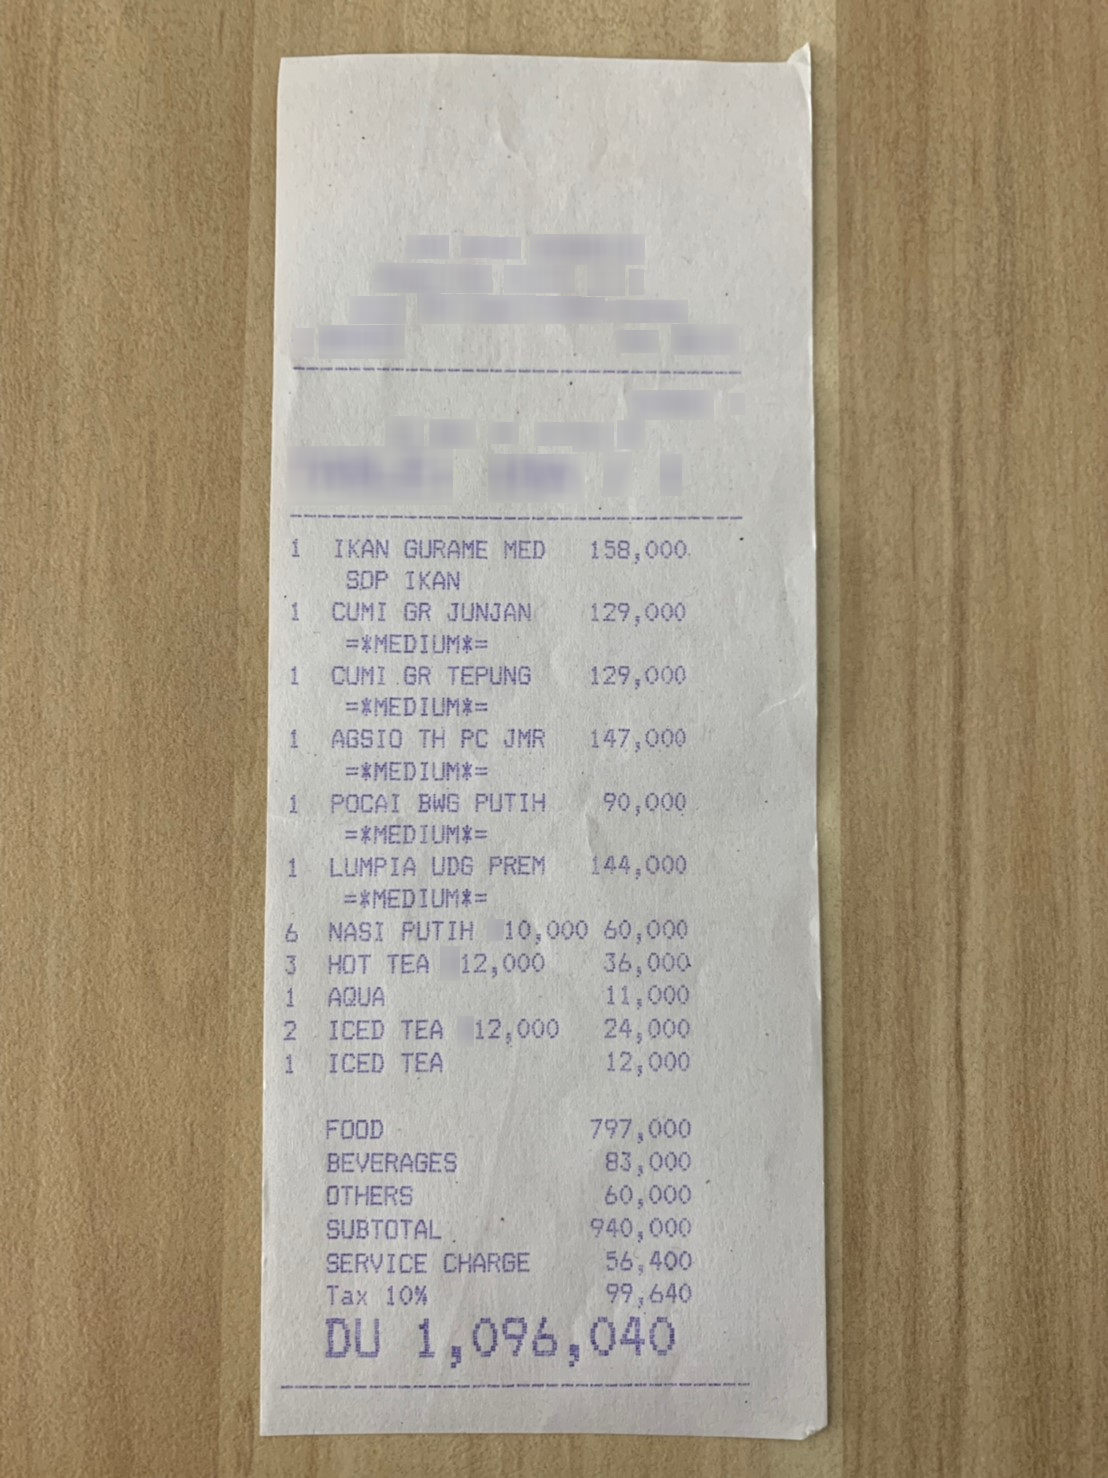
Number of items: 11
Subtotal: 940,000
Service charge: 56,400
Tax: 99,640
Other charges: 797,000 83,000 60,000
Total: 1,096,040
OCR text regions:
text: SUBTOTAL
text: 940,000
text: Tax
text: 10%
text: 99,640
text: SERVICE
text: CHARGE
text: 56,400
text: FOOD
text: 797,000
text: BEVERAGES
text: 83,000
text: OTHERS
text: 60,000
text: DU
text: 1,096,040
text: 1
text: IKAN
text: GURAME
text: MED
text: 158,000
text: SOP
text: IKAN
text: 1
text: CUMI
text: GR
text: JUNJAN
text: 129,000
text: =*MEDIUM*=
text: 1
text: CUMI
text: GR
text: TEPUNG
text: 129,000
text: =*MEDIUM*=
text: 1
text: AGSIO
text: TH
text: PC
text: JMR
text: 147,000
text: =*MEDIUM*=
text: 1
text: POCAI
text: BWG
text: PUTIH
text: 90,000
text: =*MEDIUM*=
text: 1
text: LUMPIA
text: UDG
text: PREM
text: 144,000
text: =*MEDIUM*=
text: 6
text: NASI
text: PUTIH
text: 60,000
text: 10,000
text: 3
text: HOT
text: TEA
text: 36,000
text: 12,000
text: 1
text: AQUA
text: 11,000
text: 2
text: ICED
text: TEA
text: 24,000
text: 12,000
text: 1
text: ICED
text: TEA
text: 12,000